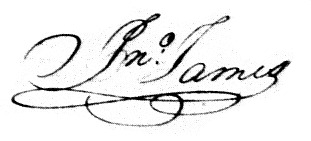
Signature of: john james